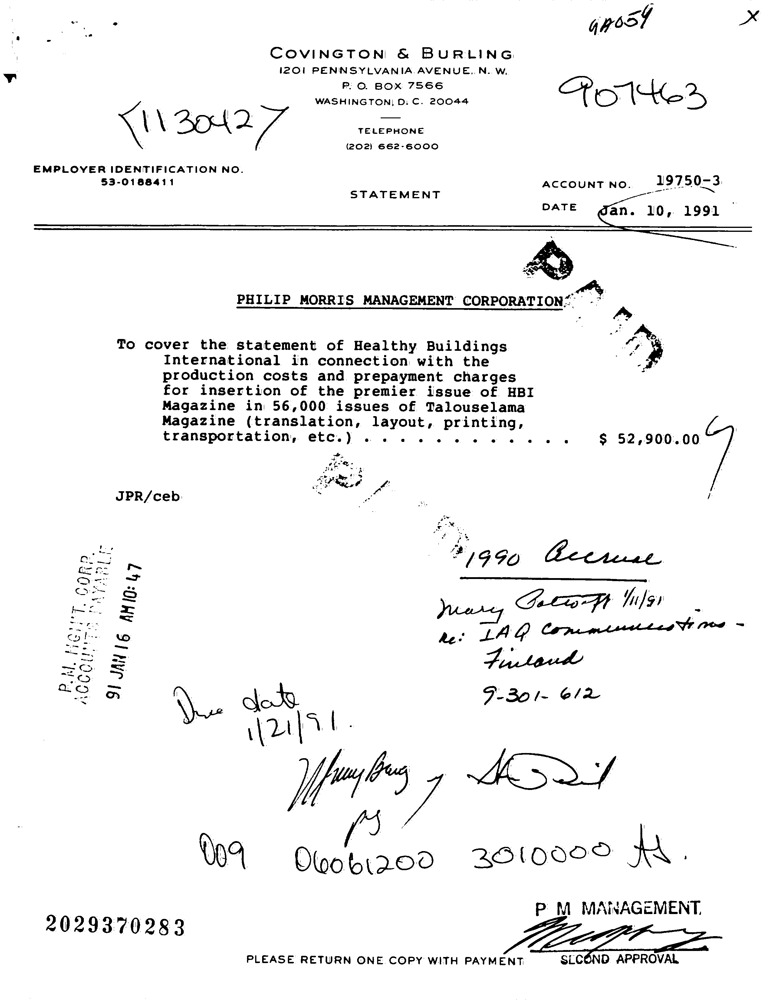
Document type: Invoice